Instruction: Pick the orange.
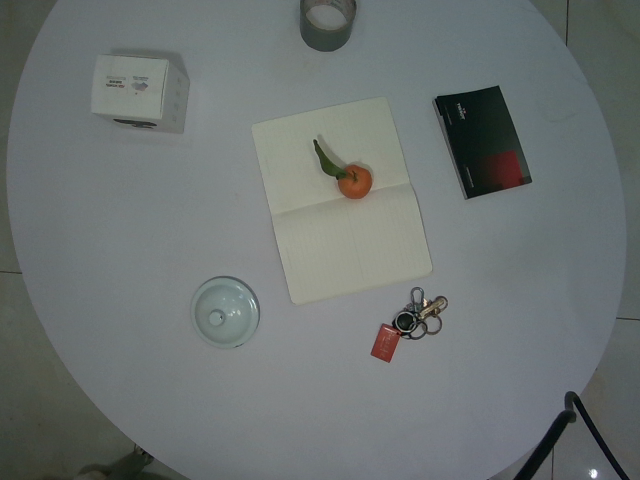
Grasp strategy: vertical